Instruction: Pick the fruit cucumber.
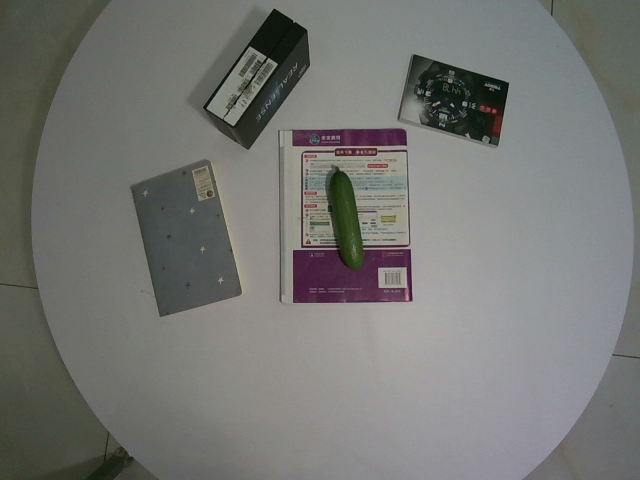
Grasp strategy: vertical